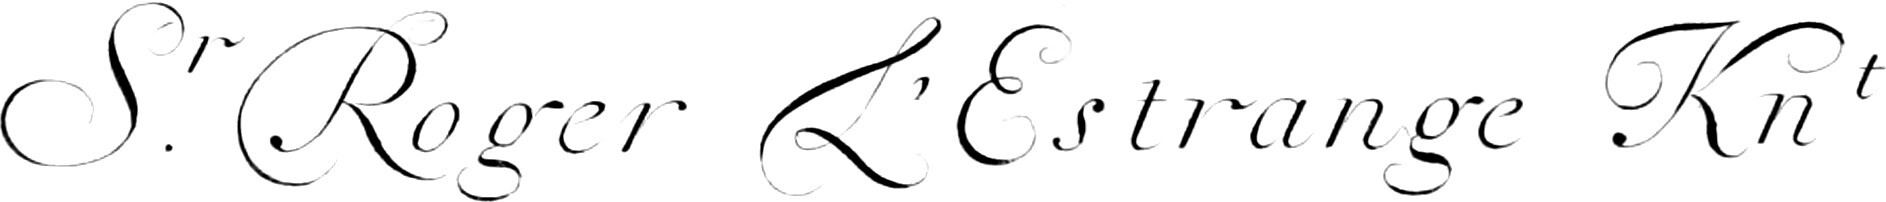
Signature of: roger l estrange